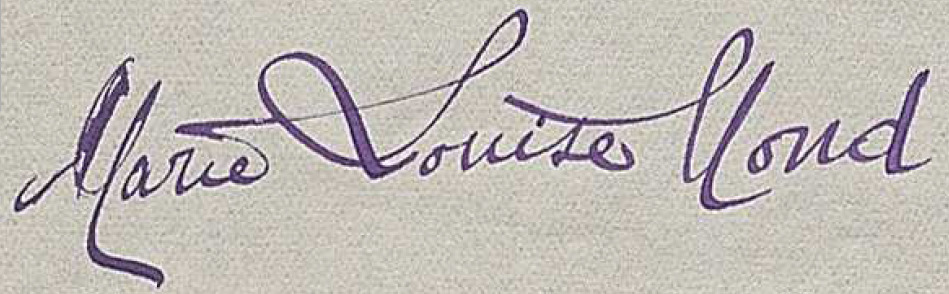
Signature of: lady mond